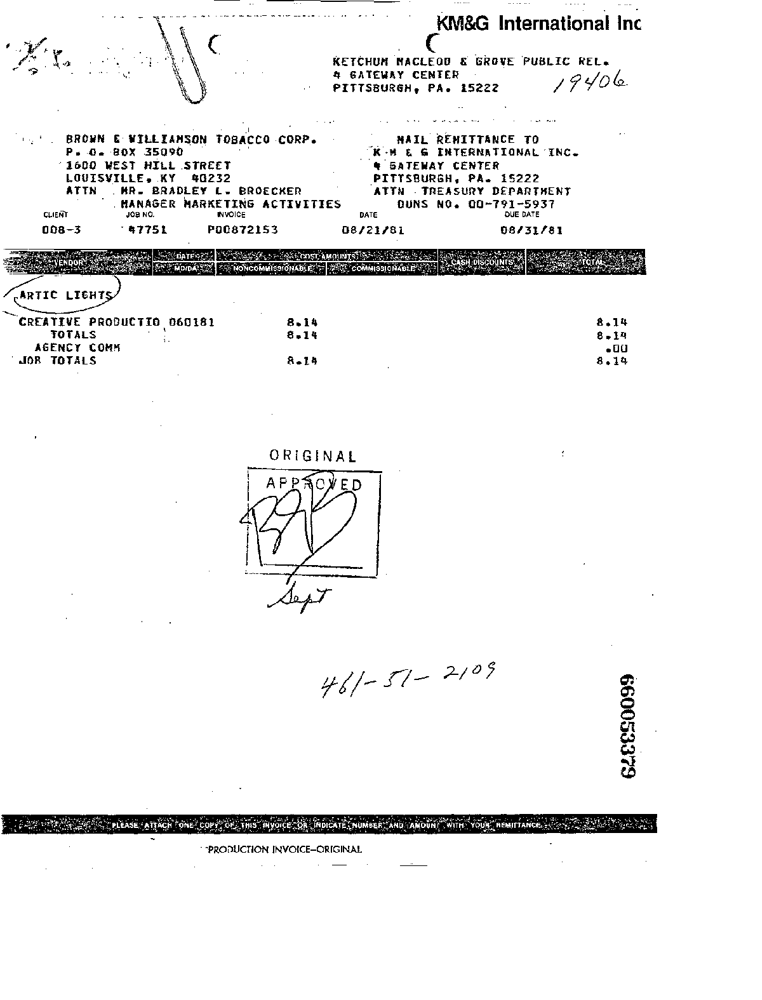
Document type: Invoice